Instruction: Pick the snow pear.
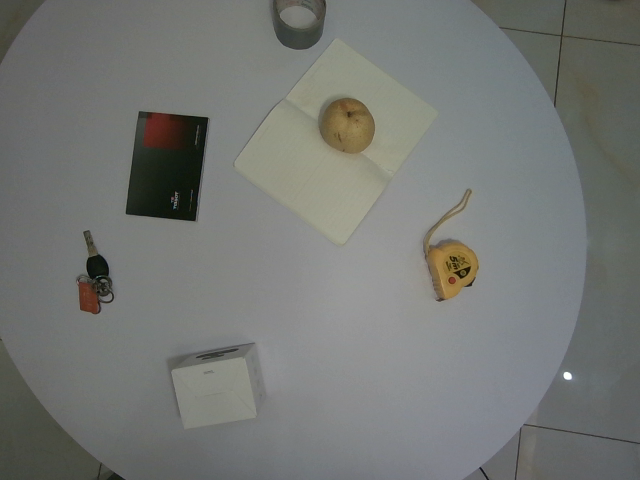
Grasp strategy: vertical